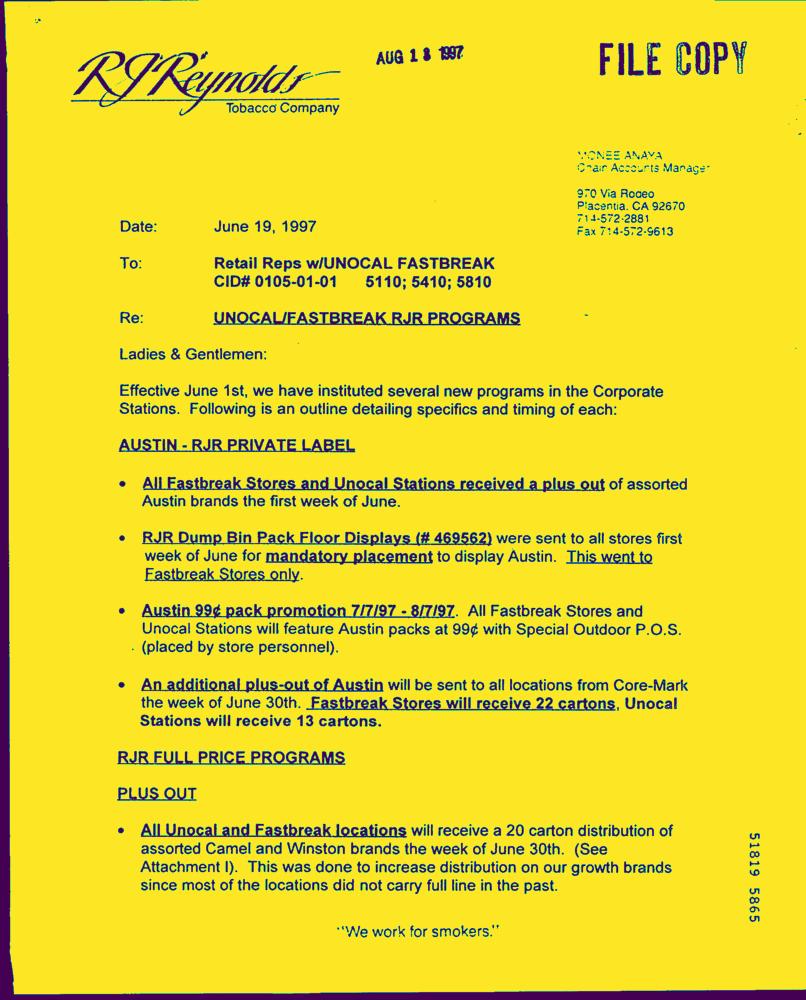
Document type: Letter-Doc